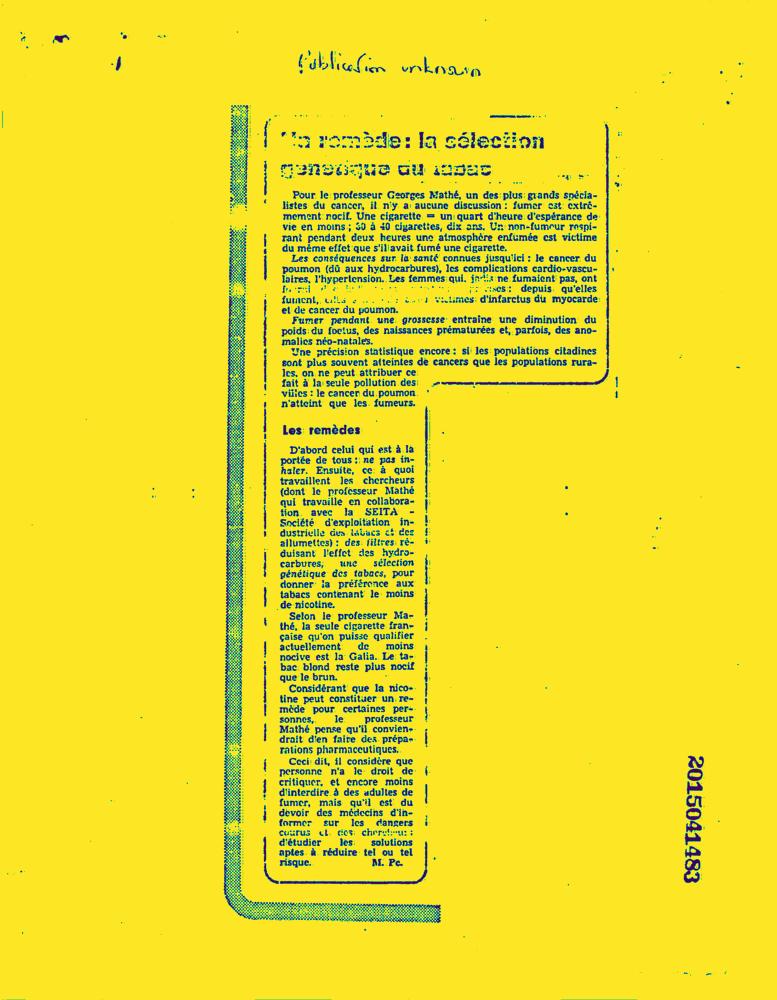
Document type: News-Article